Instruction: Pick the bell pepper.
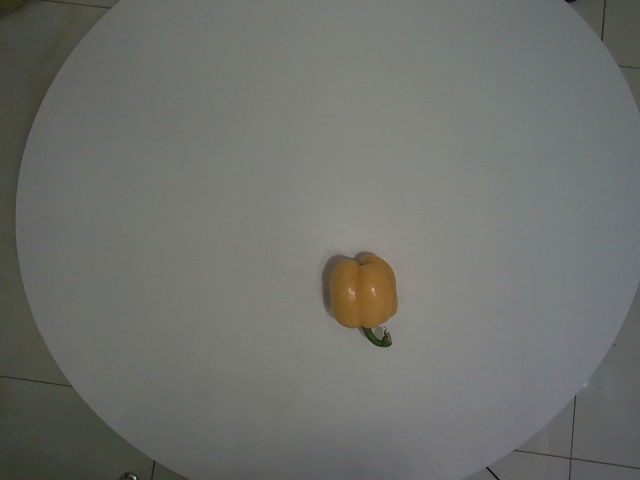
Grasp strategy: vertical